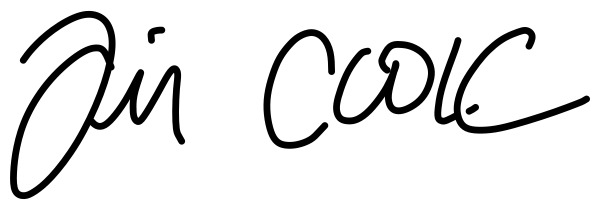
Signature of: tim cook